Question: Can you provide the account number mentioned in the document?
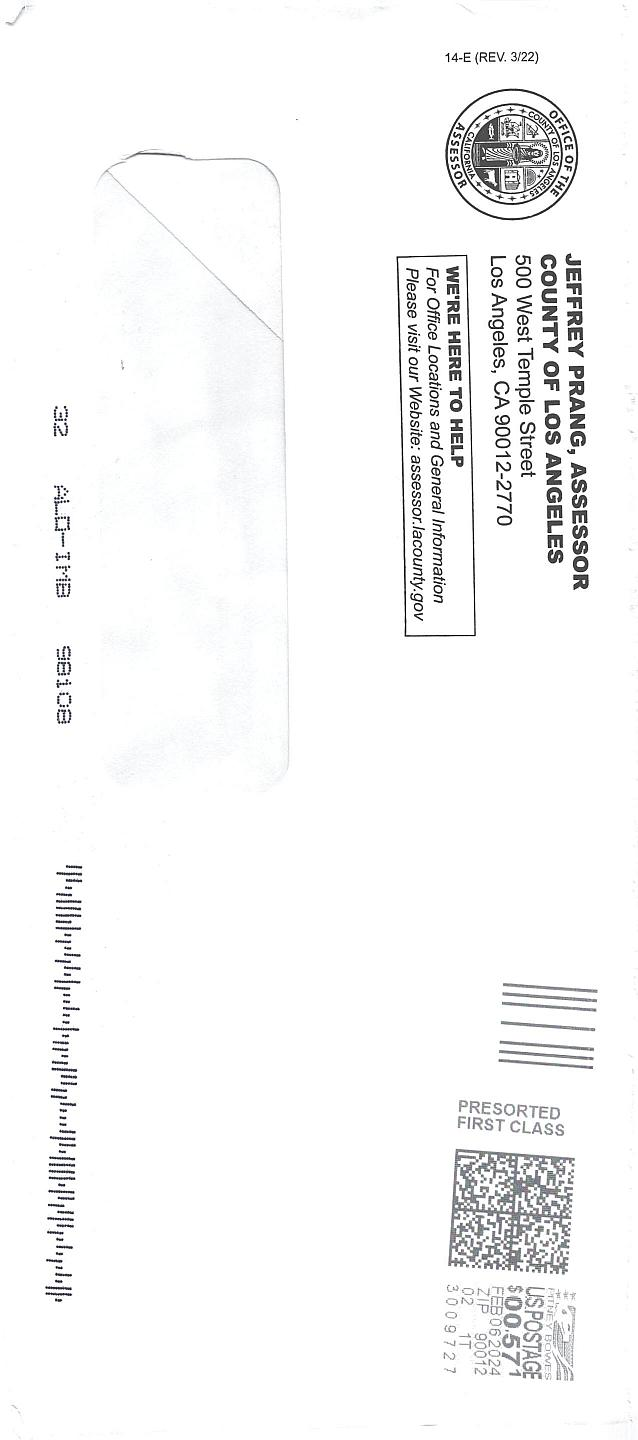
Answer: "050 21410"